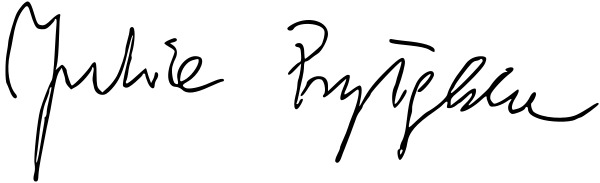
Signature of: julia przyłębska